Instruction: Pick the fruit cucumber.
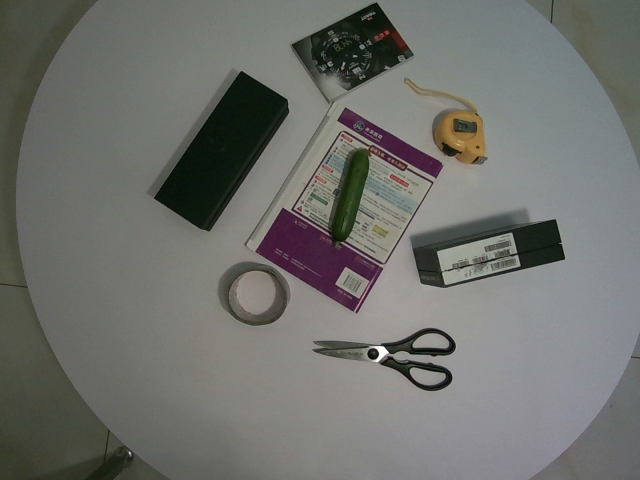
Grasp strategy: vertical